Question: Which state is mentioned in the document?
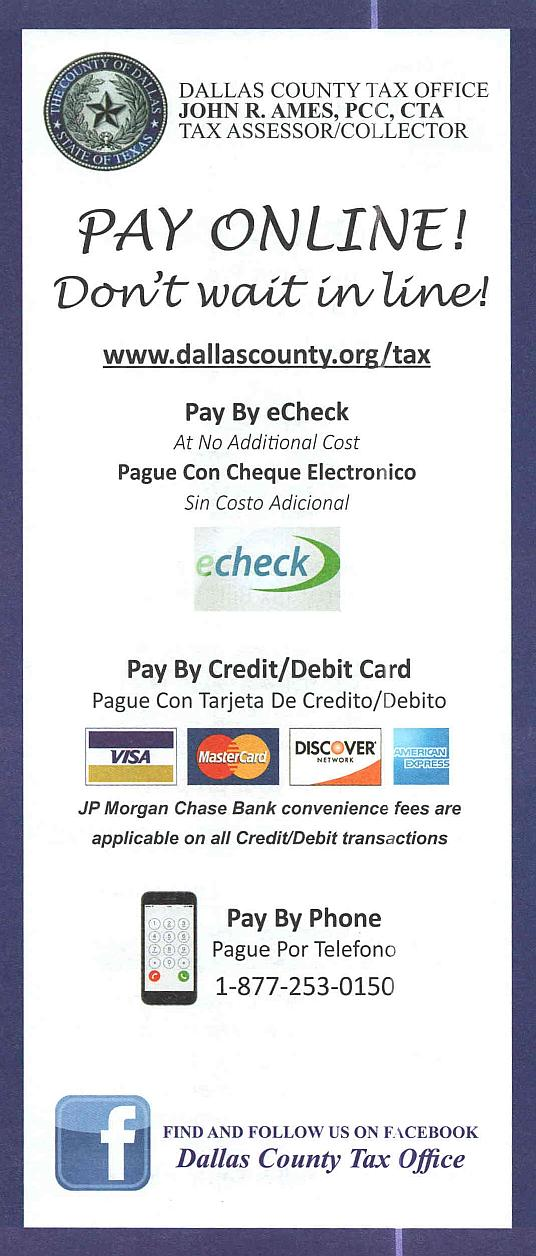
Answer: "Texas"